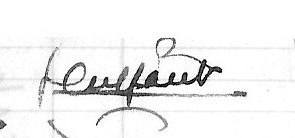
Signature of: léon cuffaut